Question: What might the diagnosis be?
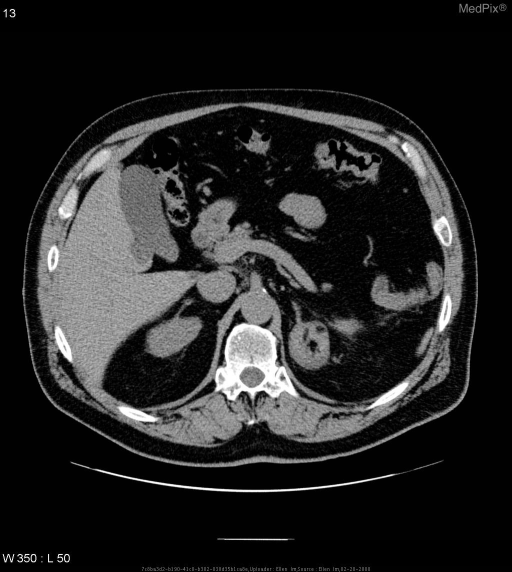
Answer: The possible diagnosis includes Adrenal Adenoma
Adrenal Carcinoma
Angiomyolipoma
Liposarcoma
Adrenal Myelolipoma.